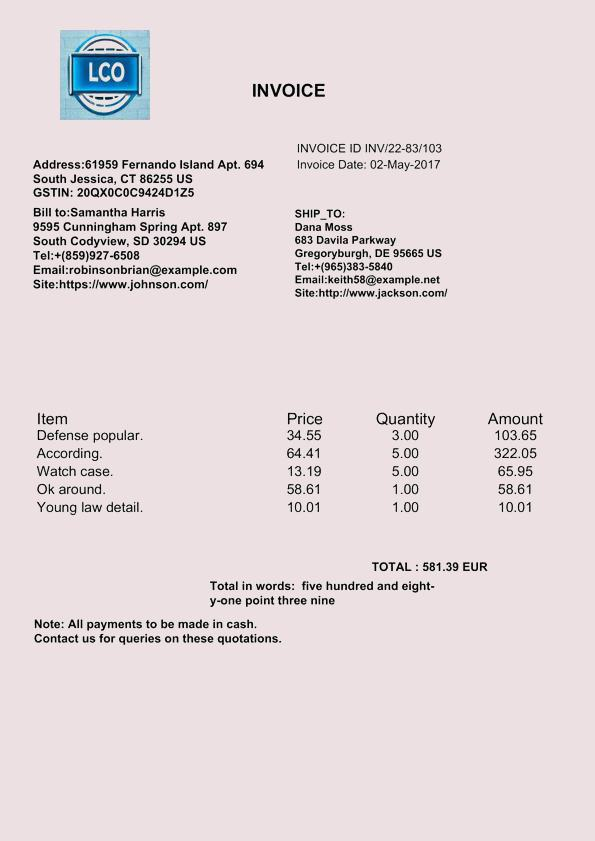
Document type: Invoice